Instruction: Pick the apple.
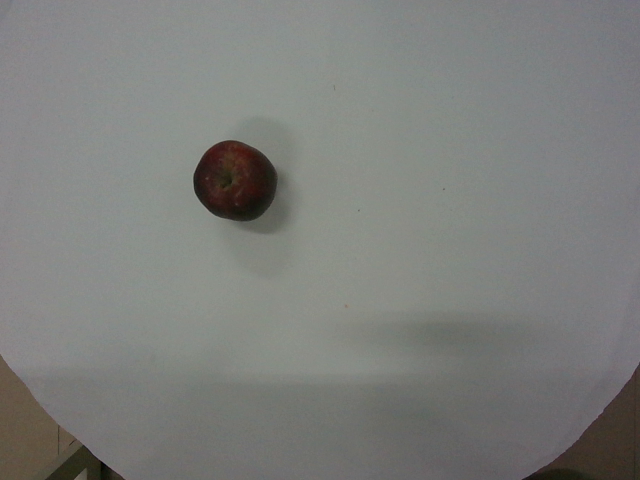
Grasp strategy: vertical